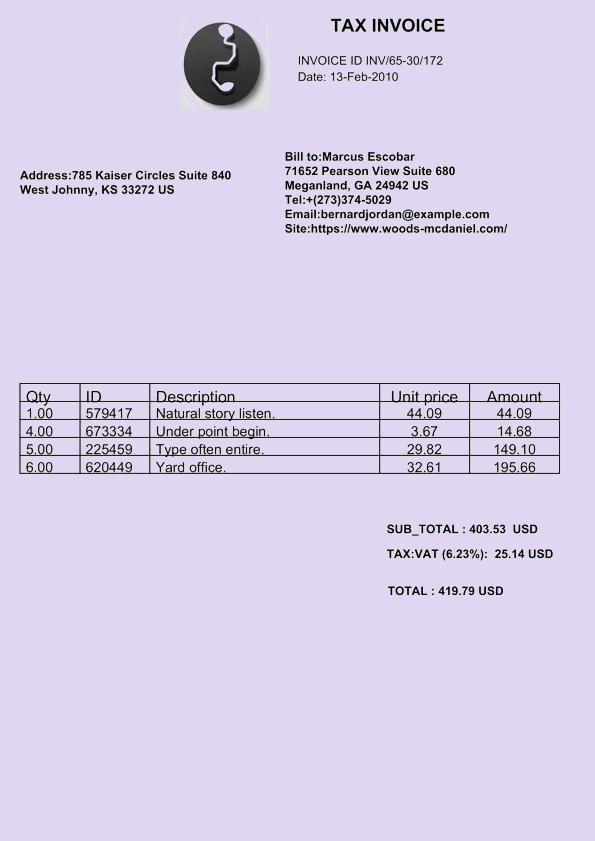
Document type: Invoice